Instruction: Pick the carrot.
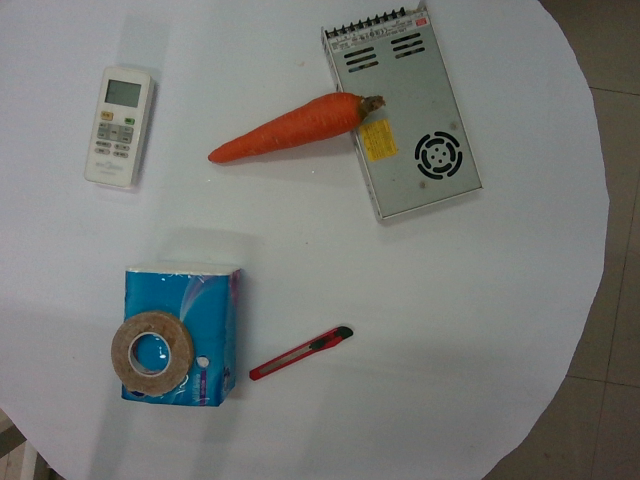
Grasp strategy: vertical